Question: What is the suspected problem?
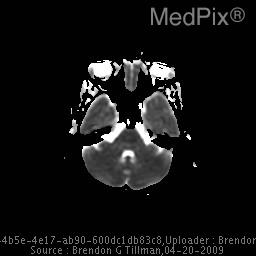
Answer: The findings suggest CT:  Axial Noncontrast CT of the Brain showed an acute SAH in the right frontal lobe brain.

Cerebral angiogram:  Lateral projection of the right cerebral angiogram demonstrated irregular variable caliber in cortical vessels in the right MCA distribution.

MRI/MRA:  Diffusion weight image, Apparent Diffusion Coefficient MRI, and T2-weighted images of brain demonstrate an acute infarct in the right mid-posterior cerebellar in the superior cerebellar vascular territory.

Axial FLAIR MRI of the brain showed multiple nonspecific small foci of increased FLAIR signal within the anterior aspects of the external capsule bilaterally.

3D time of flight MRA of the cerebral arteries demonstrated MCA cortical vessel caliber variation.. Apparent Diffusion Coefficient showing restricted diffusion consistent with an acute infarct in the right mid-posterior cerebellar in the superior cerebellar vascular territory. The patient might have a history of 34-year-old African American G1P1 female with no significant medical history presents to the ER four days postpartum complaining of the “worst headache of her life” on the right-sided of her head..